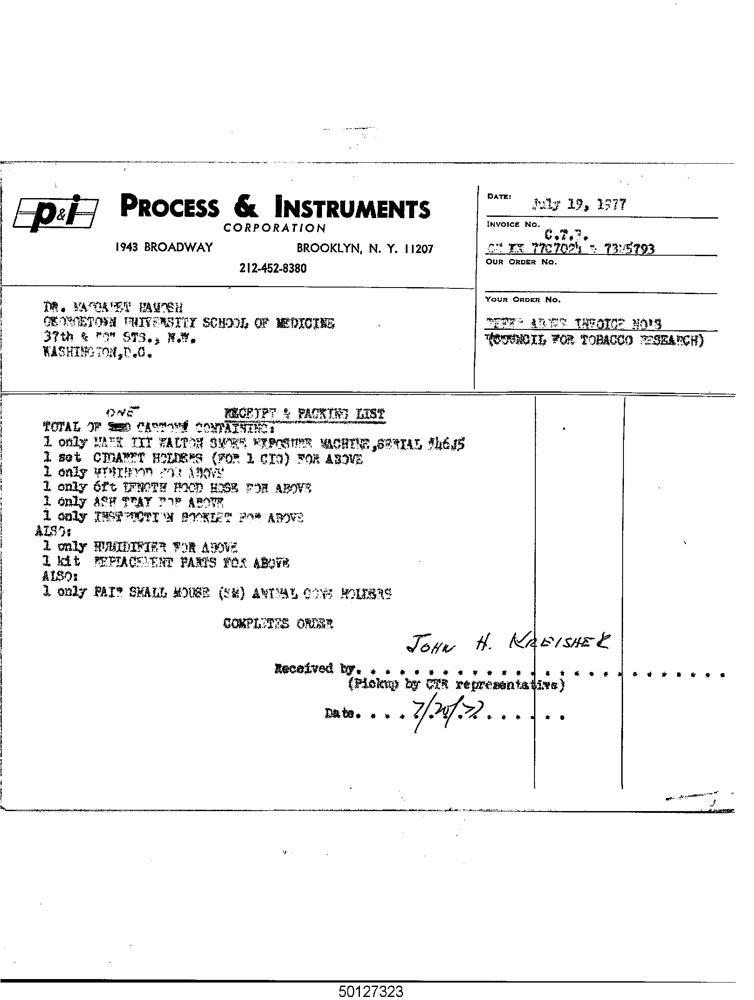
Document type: Invoice